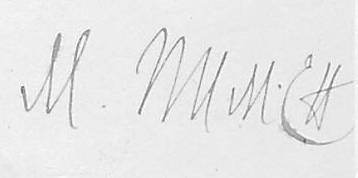
Signature of: q275672